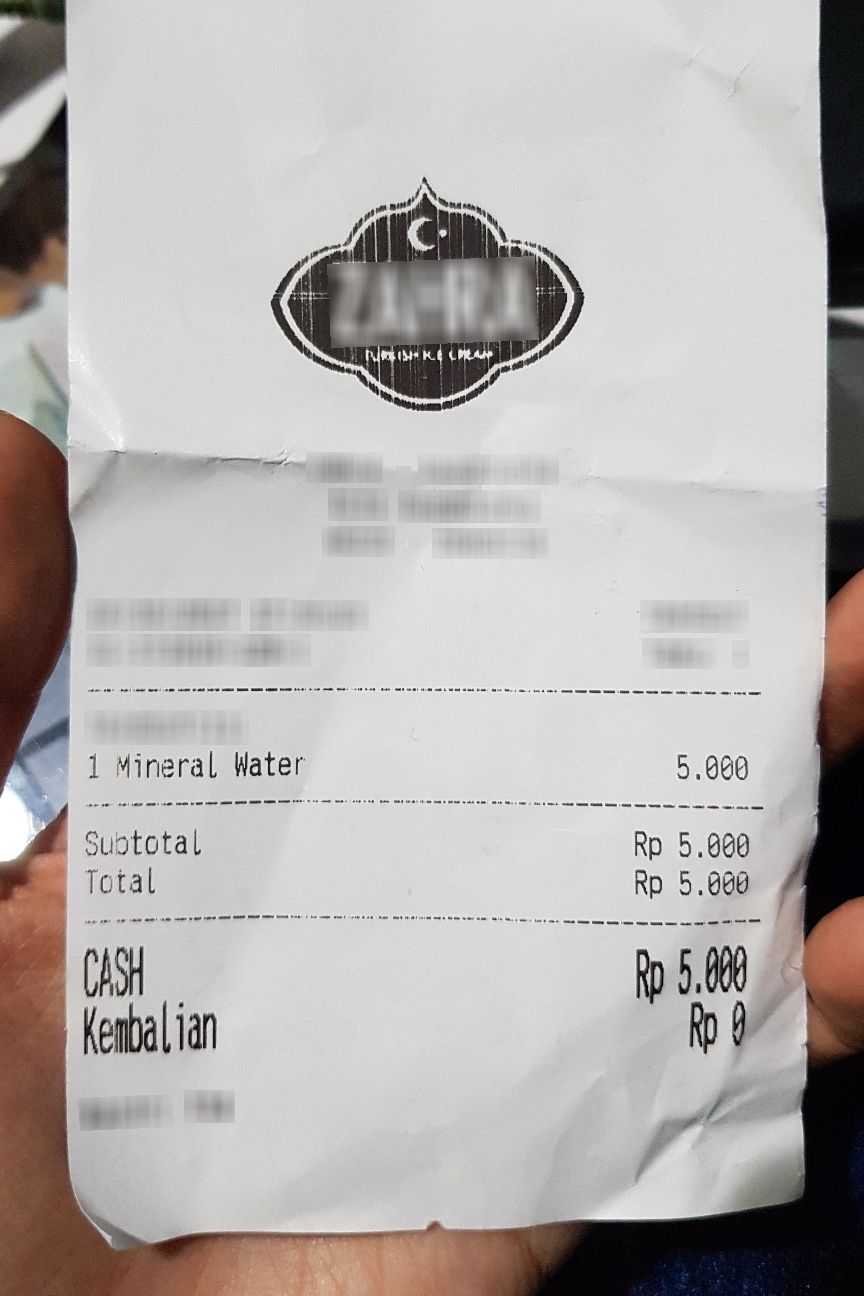
Receipt information:
total: 5.000
line_items: item_name: Mineral Water
item_value: 5.000
item_quantity: 1